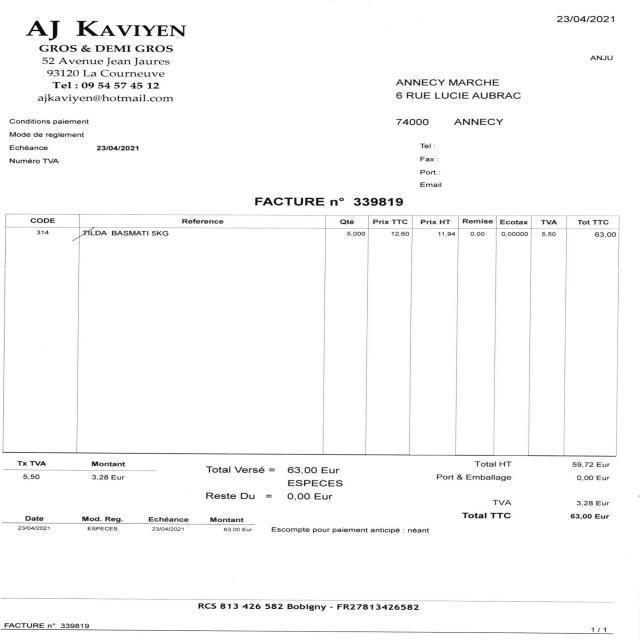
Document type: Invoice